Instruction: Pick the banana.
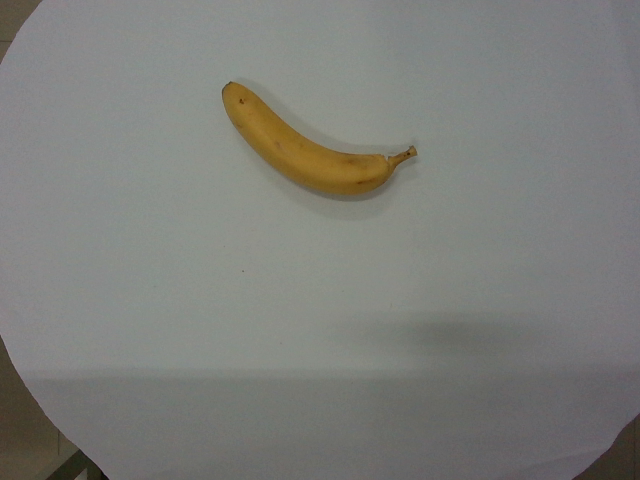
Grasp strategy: vertical